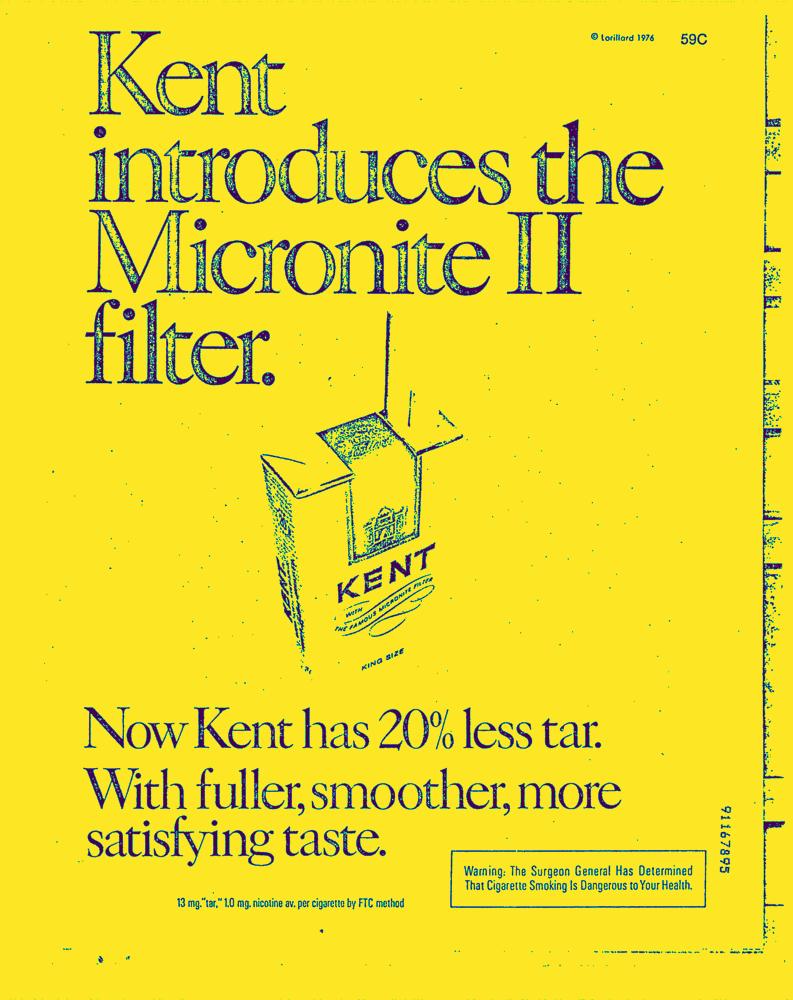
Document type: AD